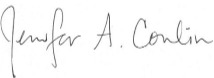
Signature of: jennifer conlin